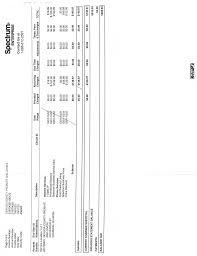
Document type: Invoice